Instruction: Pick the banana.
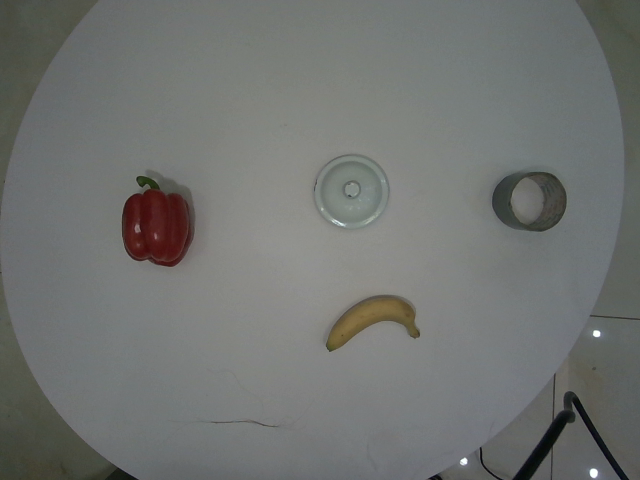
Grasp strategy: vertical